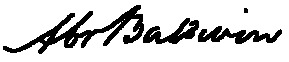
Signature of: abraham baldwin